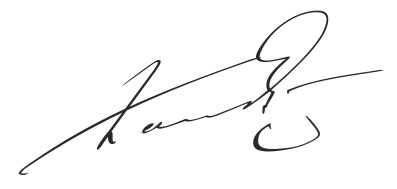
Signature of: bankowski vladimir